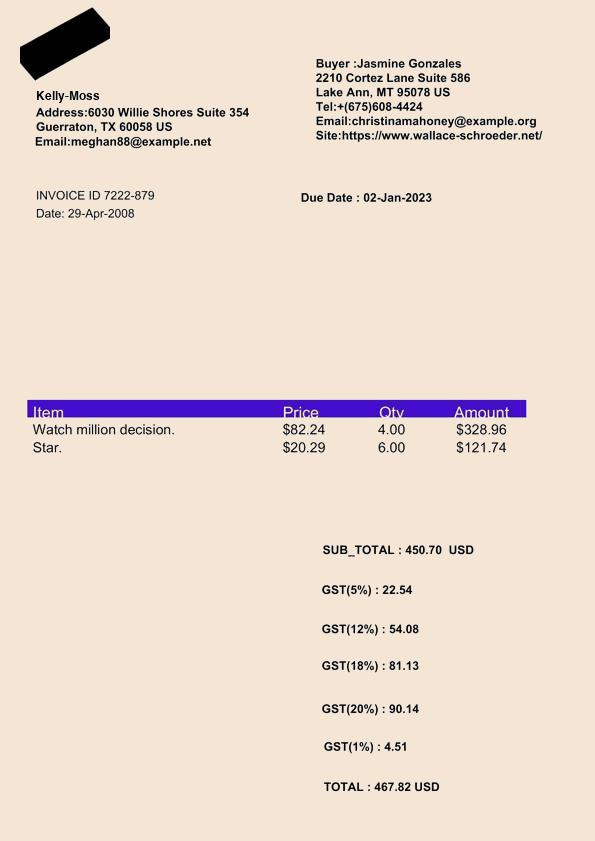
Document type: Invoice